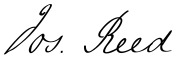
Signature of: joseph reed